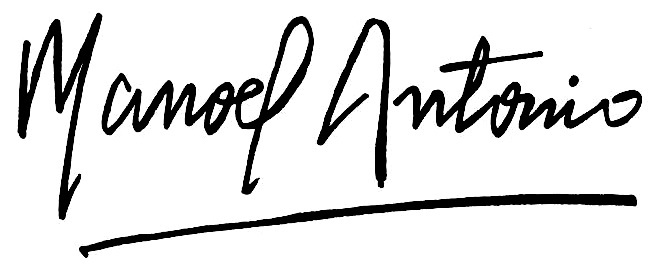
Signature of: manuel antonio